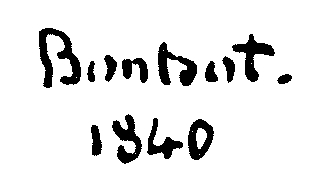
Signature of: étienne bouhot